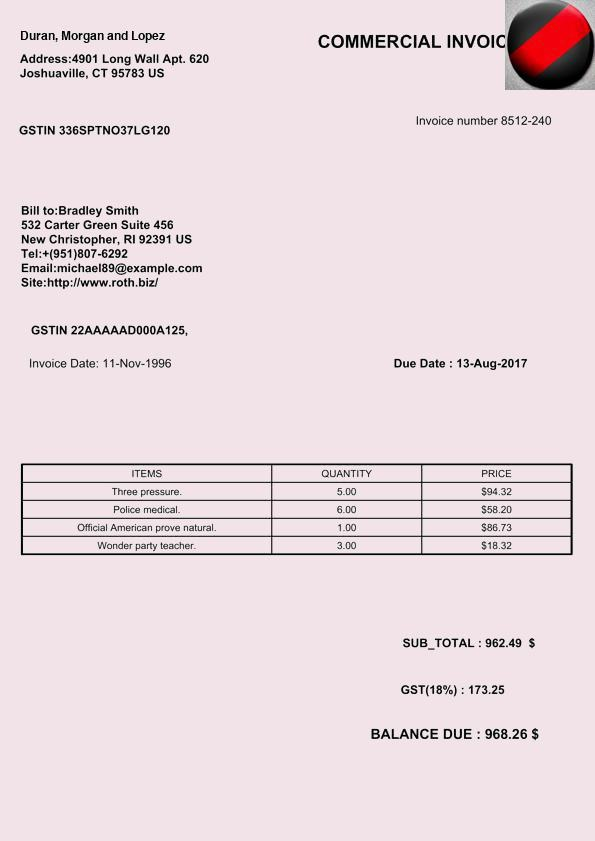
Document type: Invoice